Question: What is the potential diagnosis?
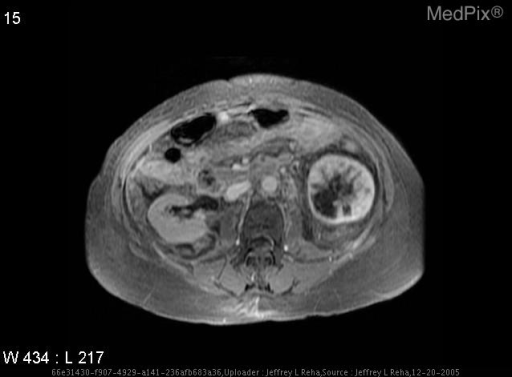
Answer: The possible diagnosis includes Renal Oncocytoma
Renal Cell Carcinoma
Angiomyolipoma.